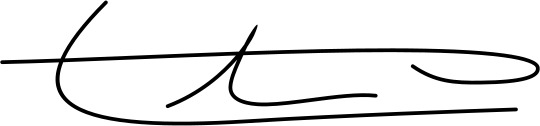
Signature of: saimir tahiri